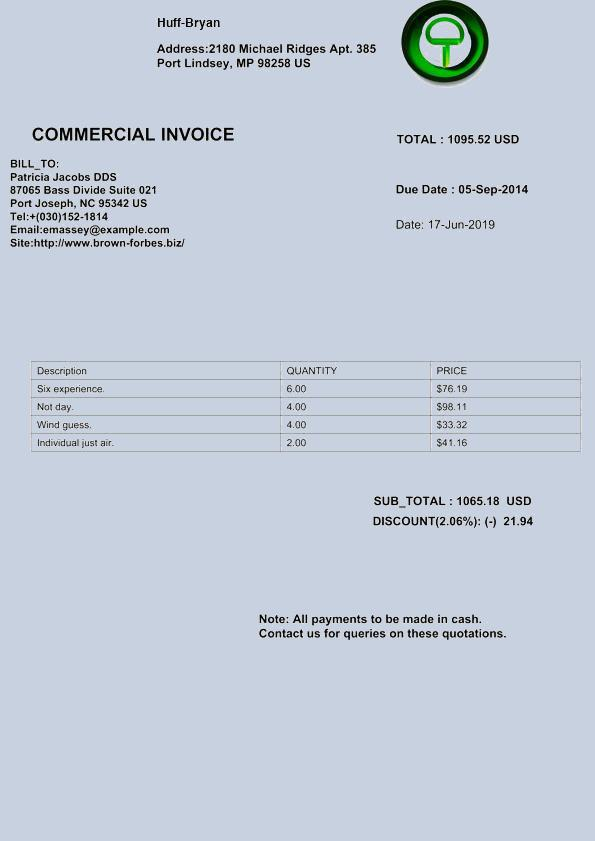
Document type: Invoice